Question: What type of tax is indicated in the document, personal property or real estate?
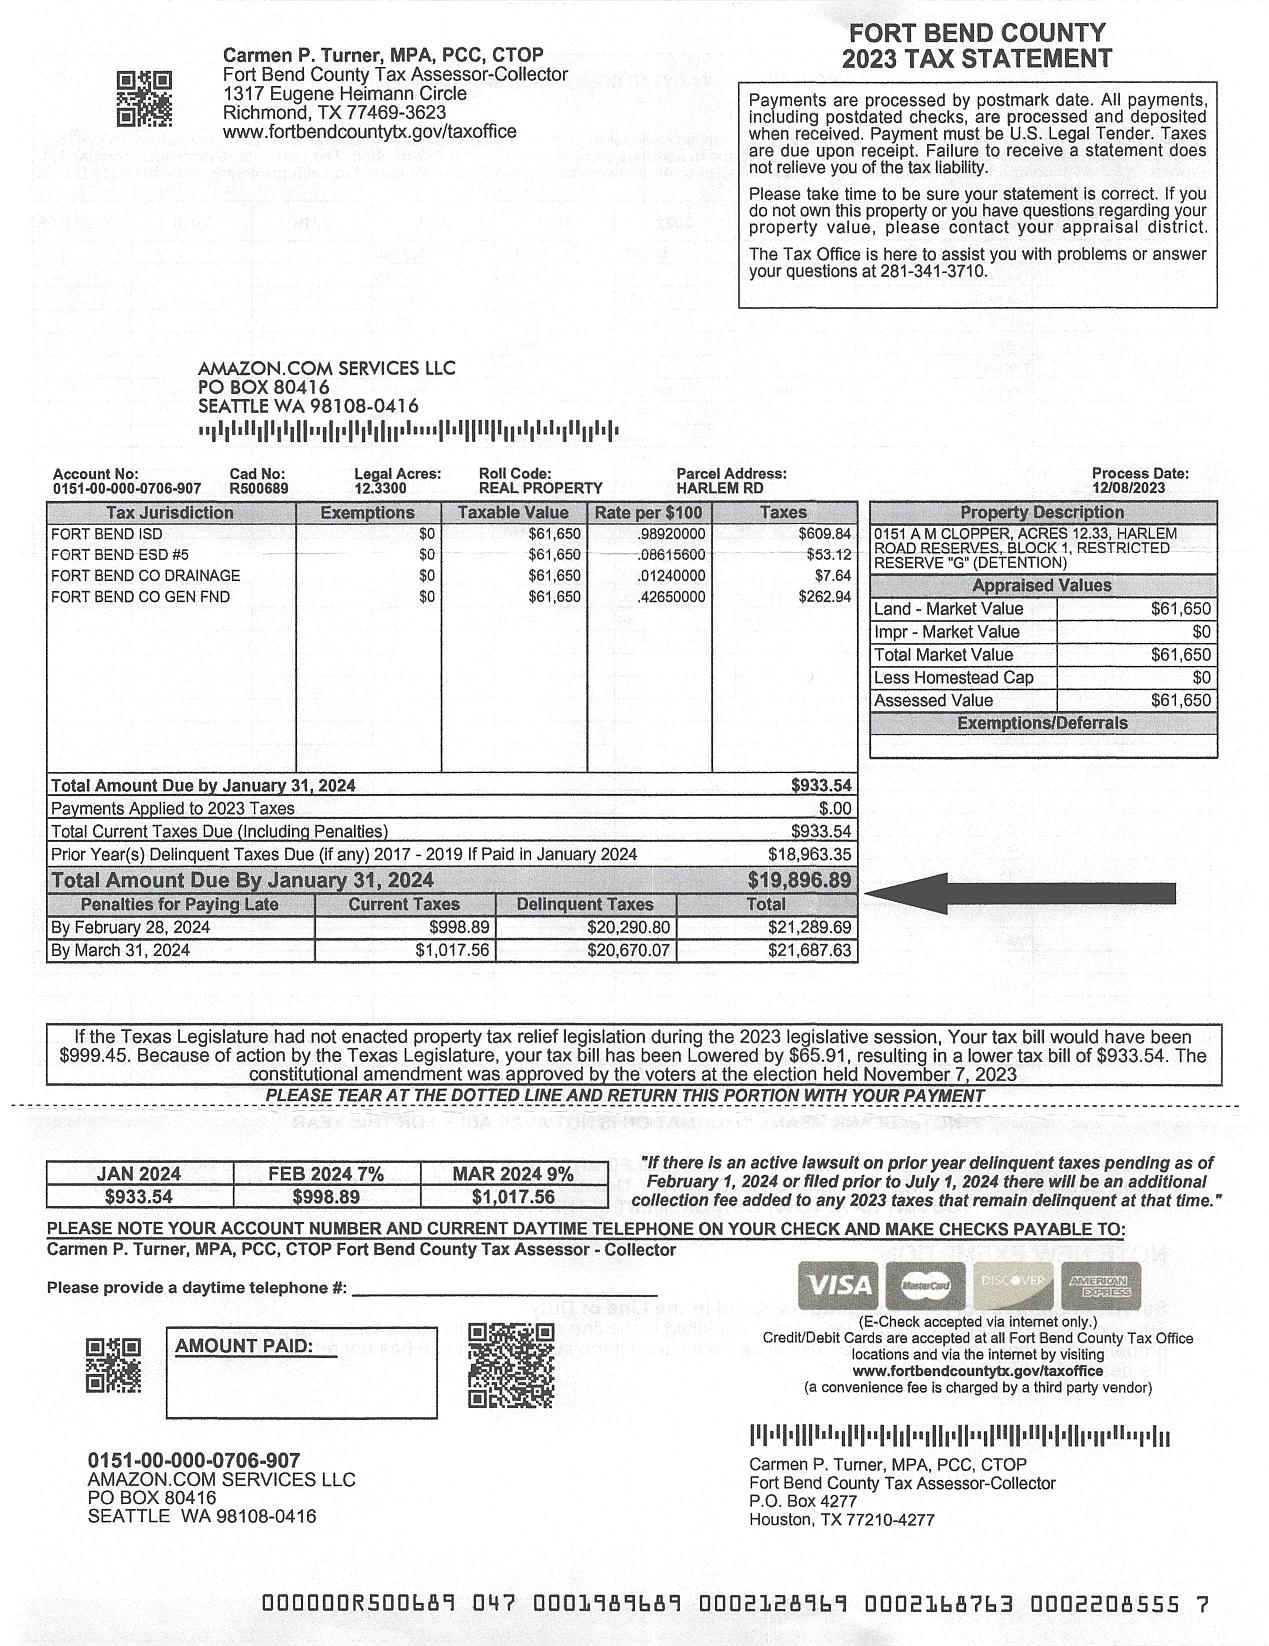
Answer: "Real Estate Tax"